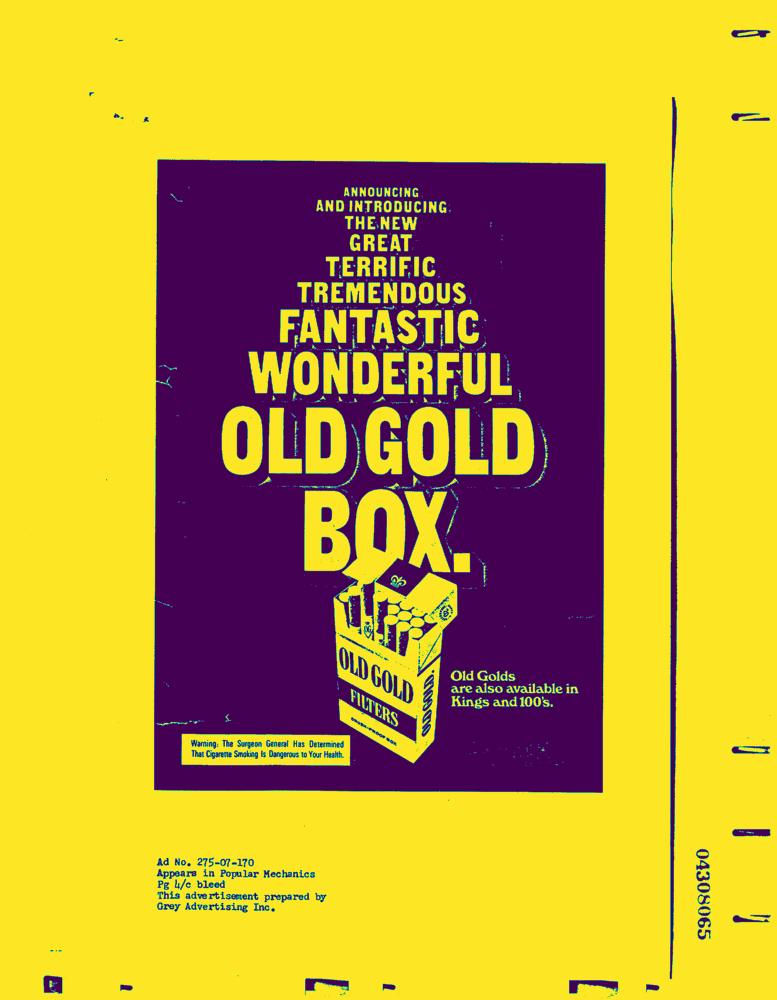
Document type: AD